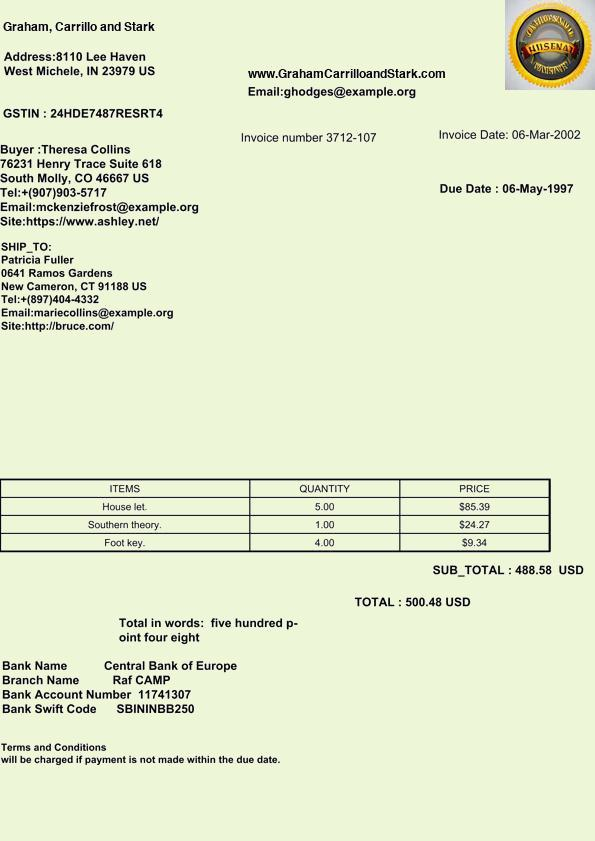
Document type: Invoice